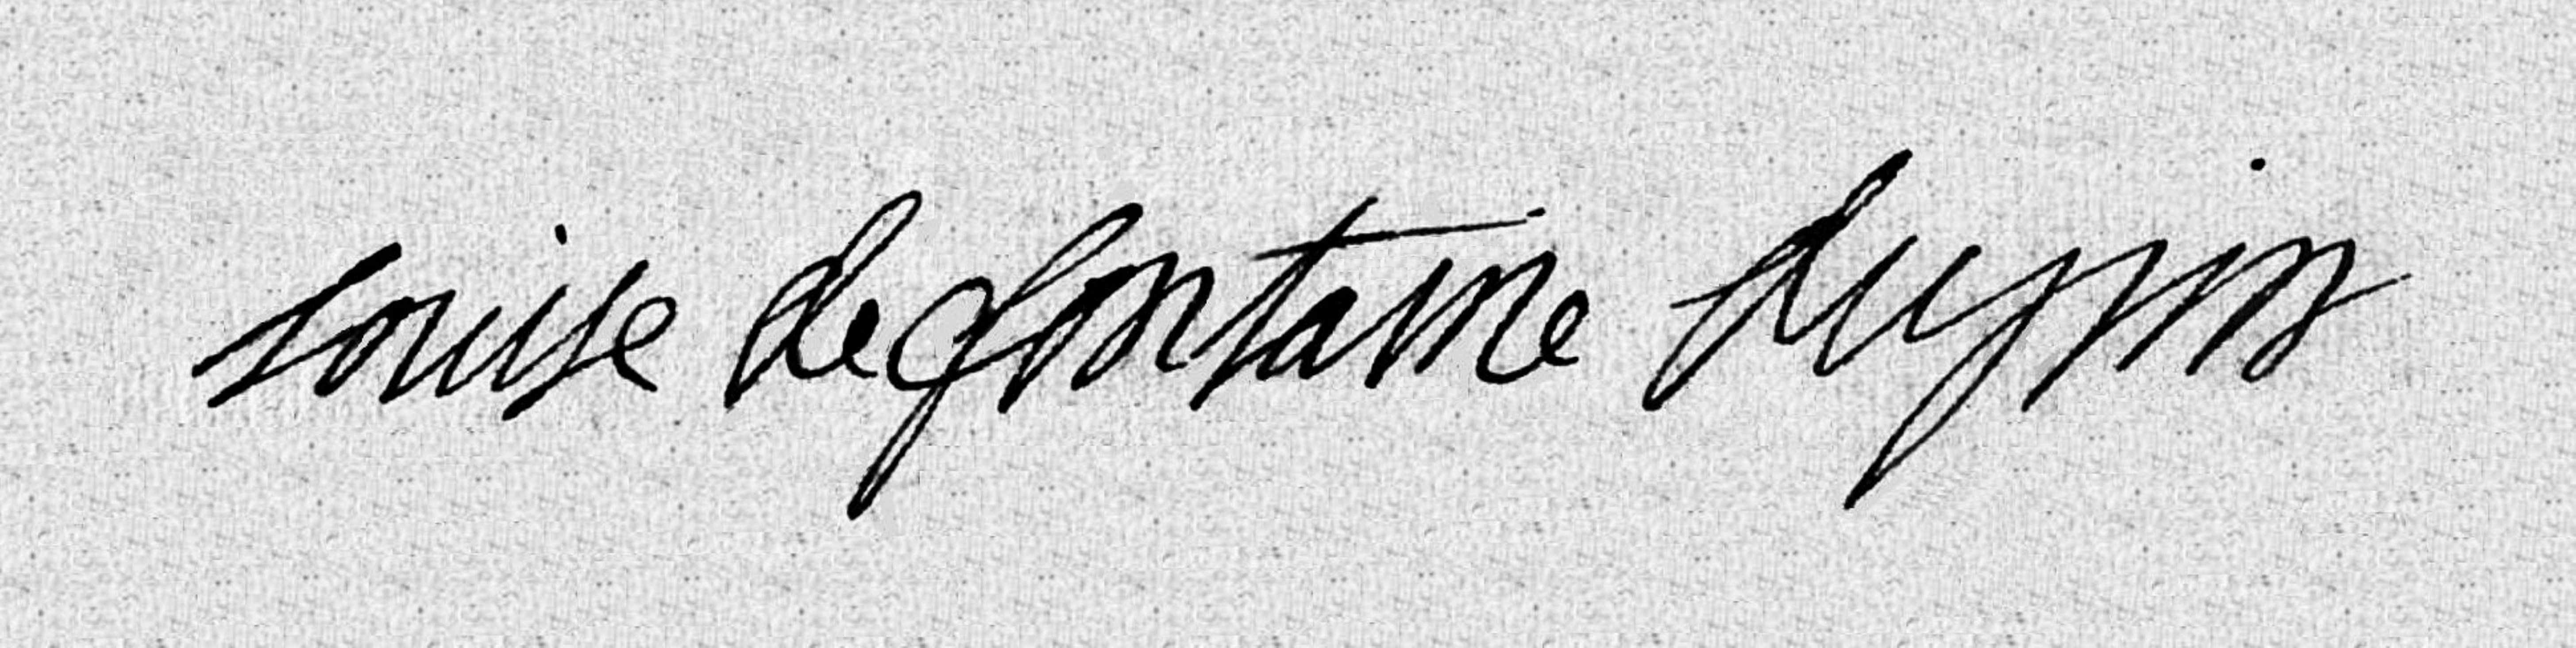
Signature of: louise marie madeleine fontaine